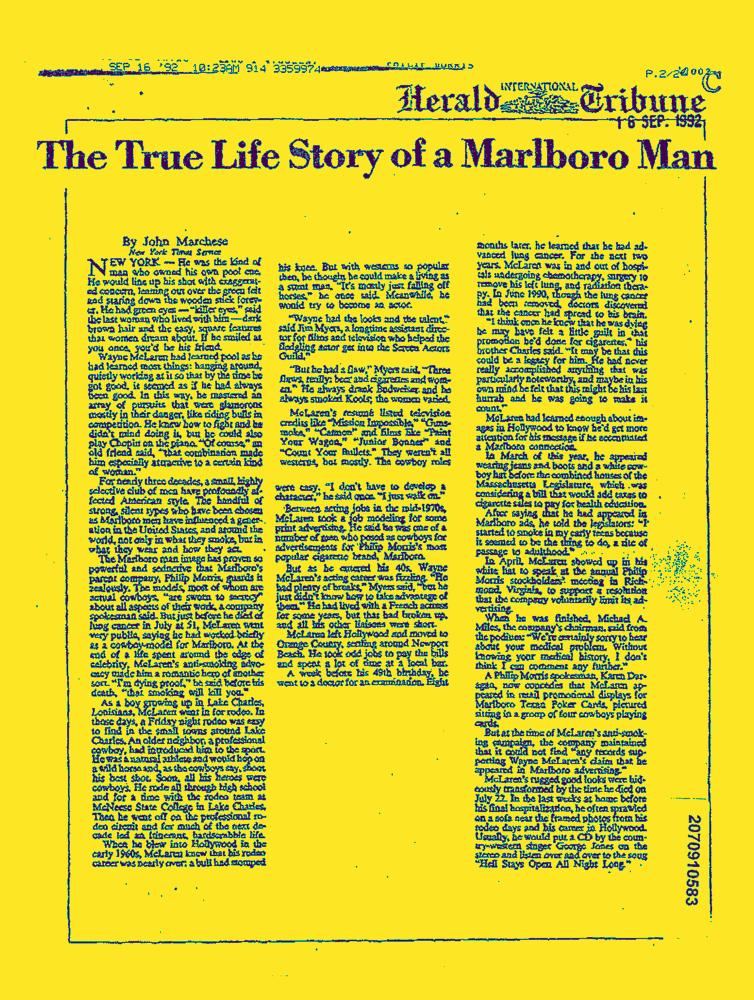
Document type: News-Article